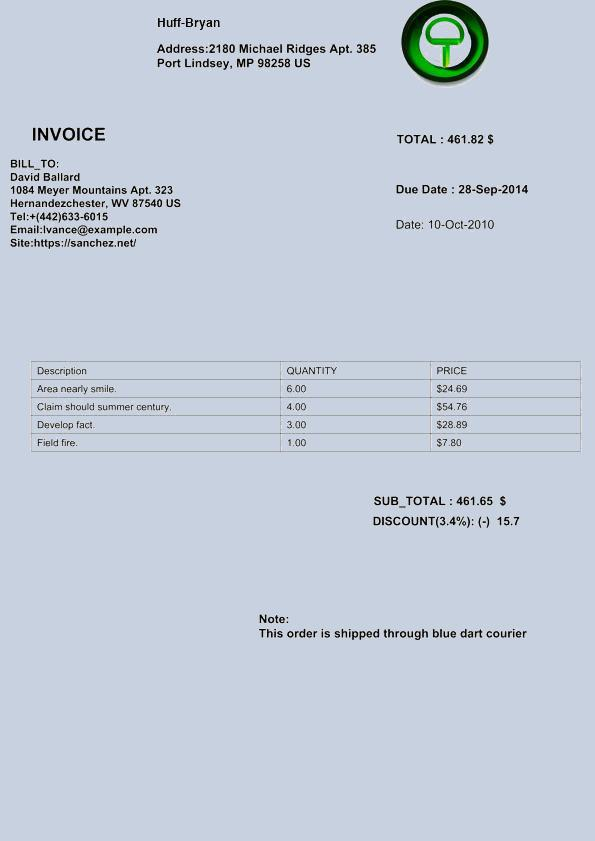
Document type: Invoice